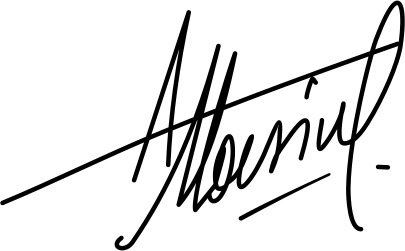
Signature of: alfred moisiu